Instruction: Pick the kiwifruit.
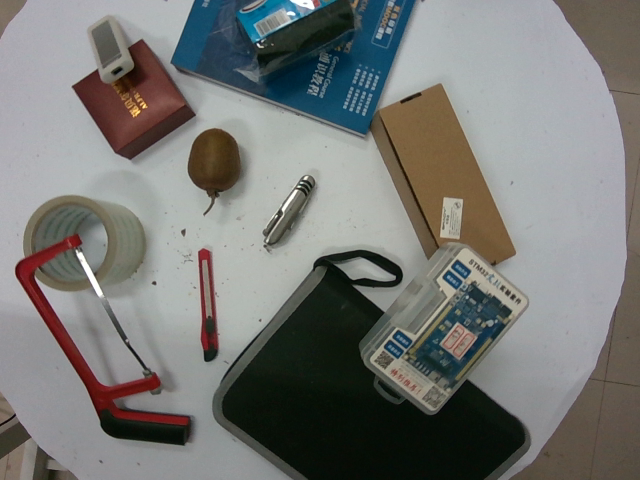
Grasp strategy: vertical